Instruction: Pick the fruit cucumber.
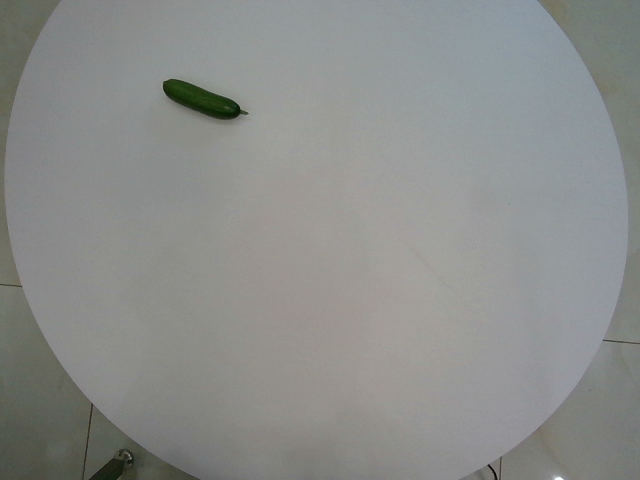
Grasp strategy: vertical